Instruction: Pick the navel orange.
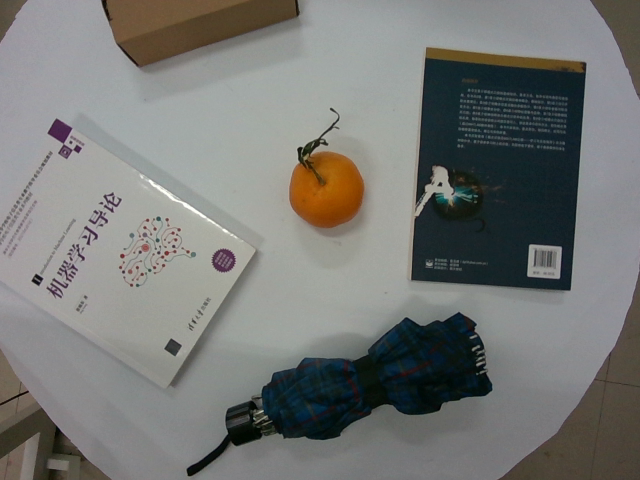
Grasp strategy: vertical